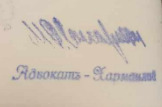
Signature of: marko sakarski